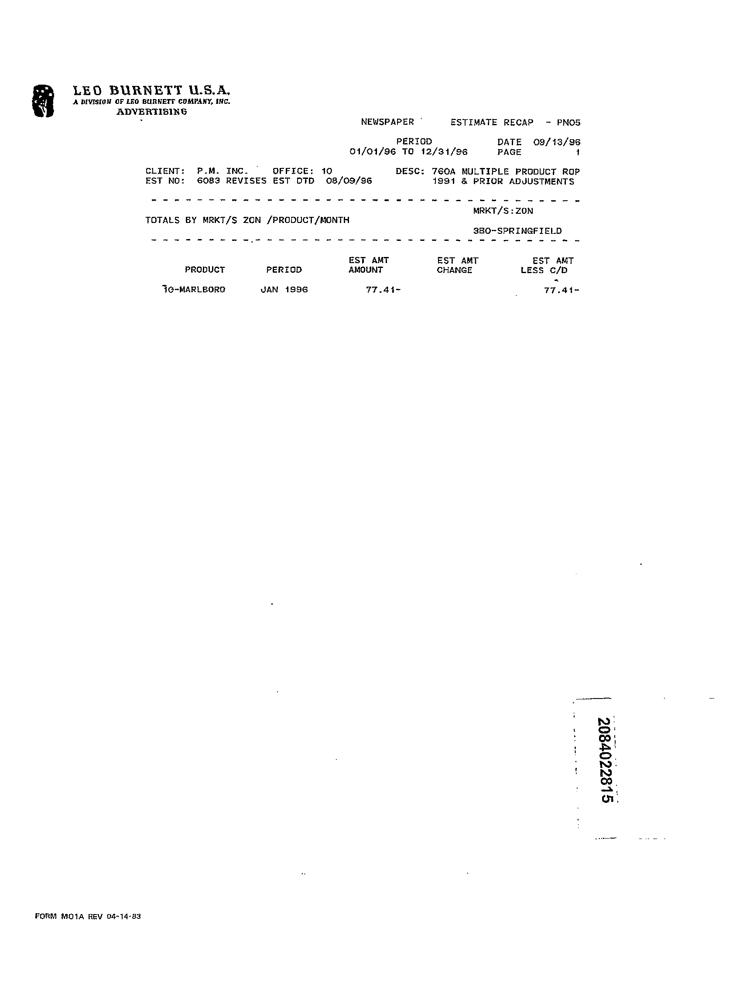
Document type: Invoice